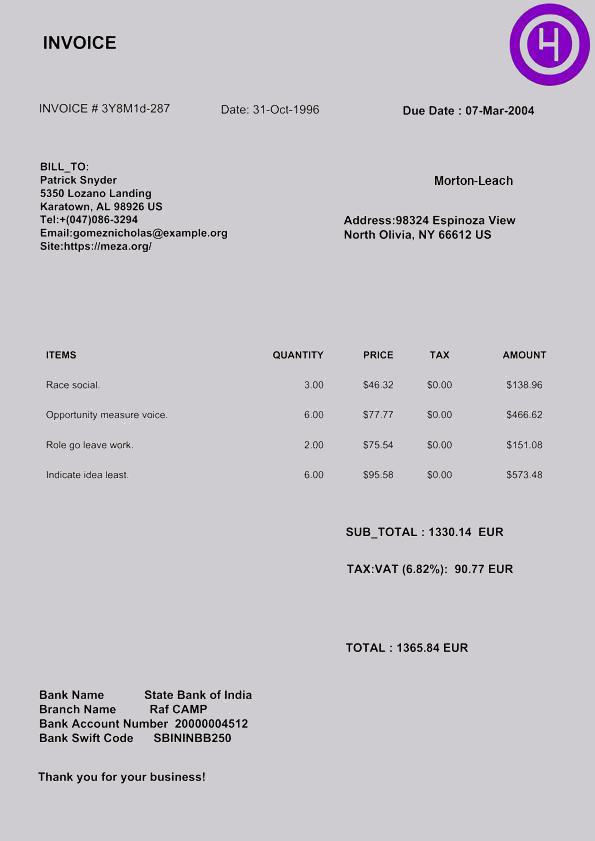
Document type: Invoice